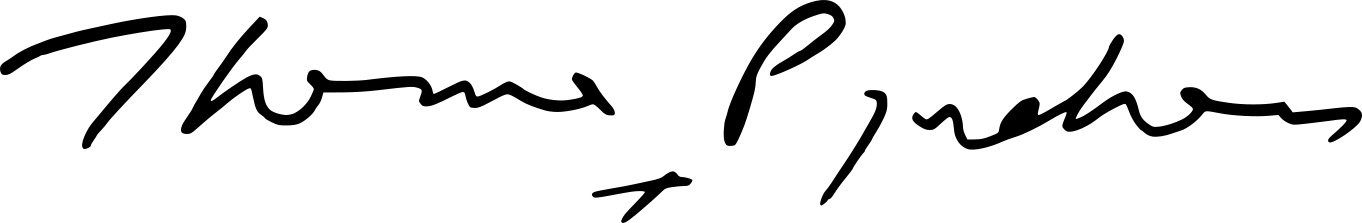
Signature of: thomas pynchon